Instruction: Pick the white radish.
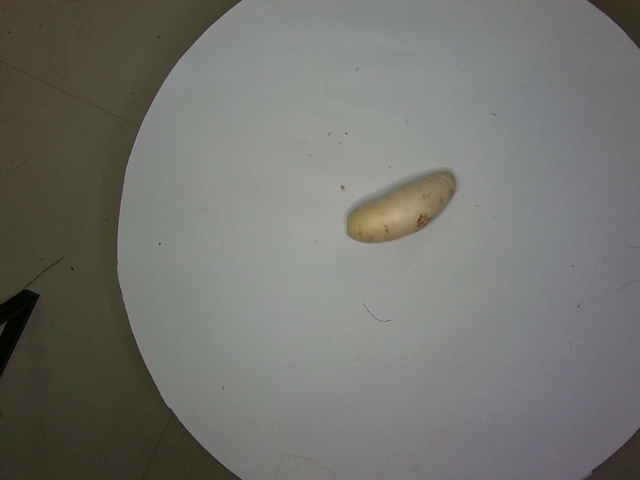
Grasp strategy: vertical